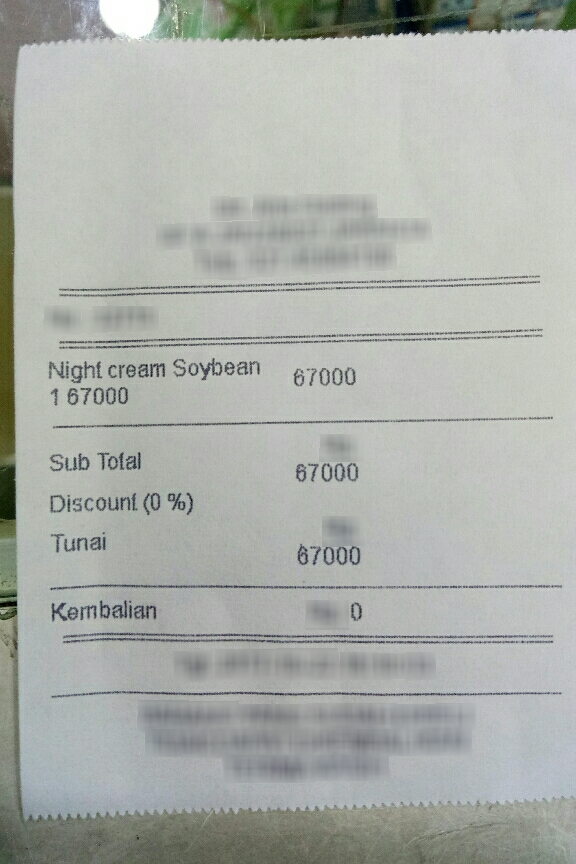
Number of items: 4
Total: 67000
OCR text regions:
text: Sub
text: Total
text: 67000
text: Discount
text: (0
text: %)
text: Tunai
text: 67000
text: Kembalian
text: 0
text: Night
text: cream
text: Soybean
text: 1
text: 67000
text: 67000